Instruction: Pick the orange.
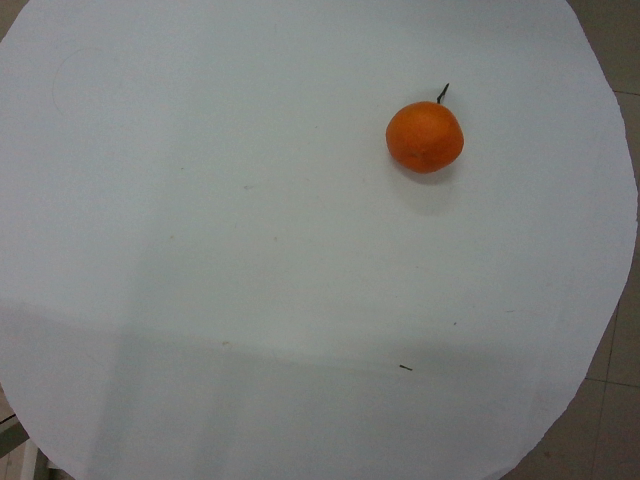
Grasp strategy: vertical